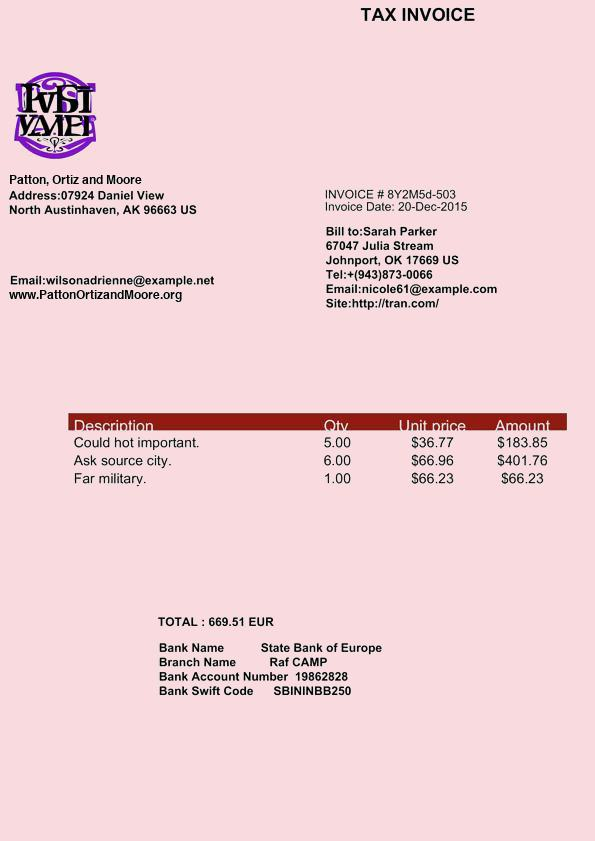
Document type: Invoice